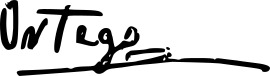
Signature of: francisco ortego